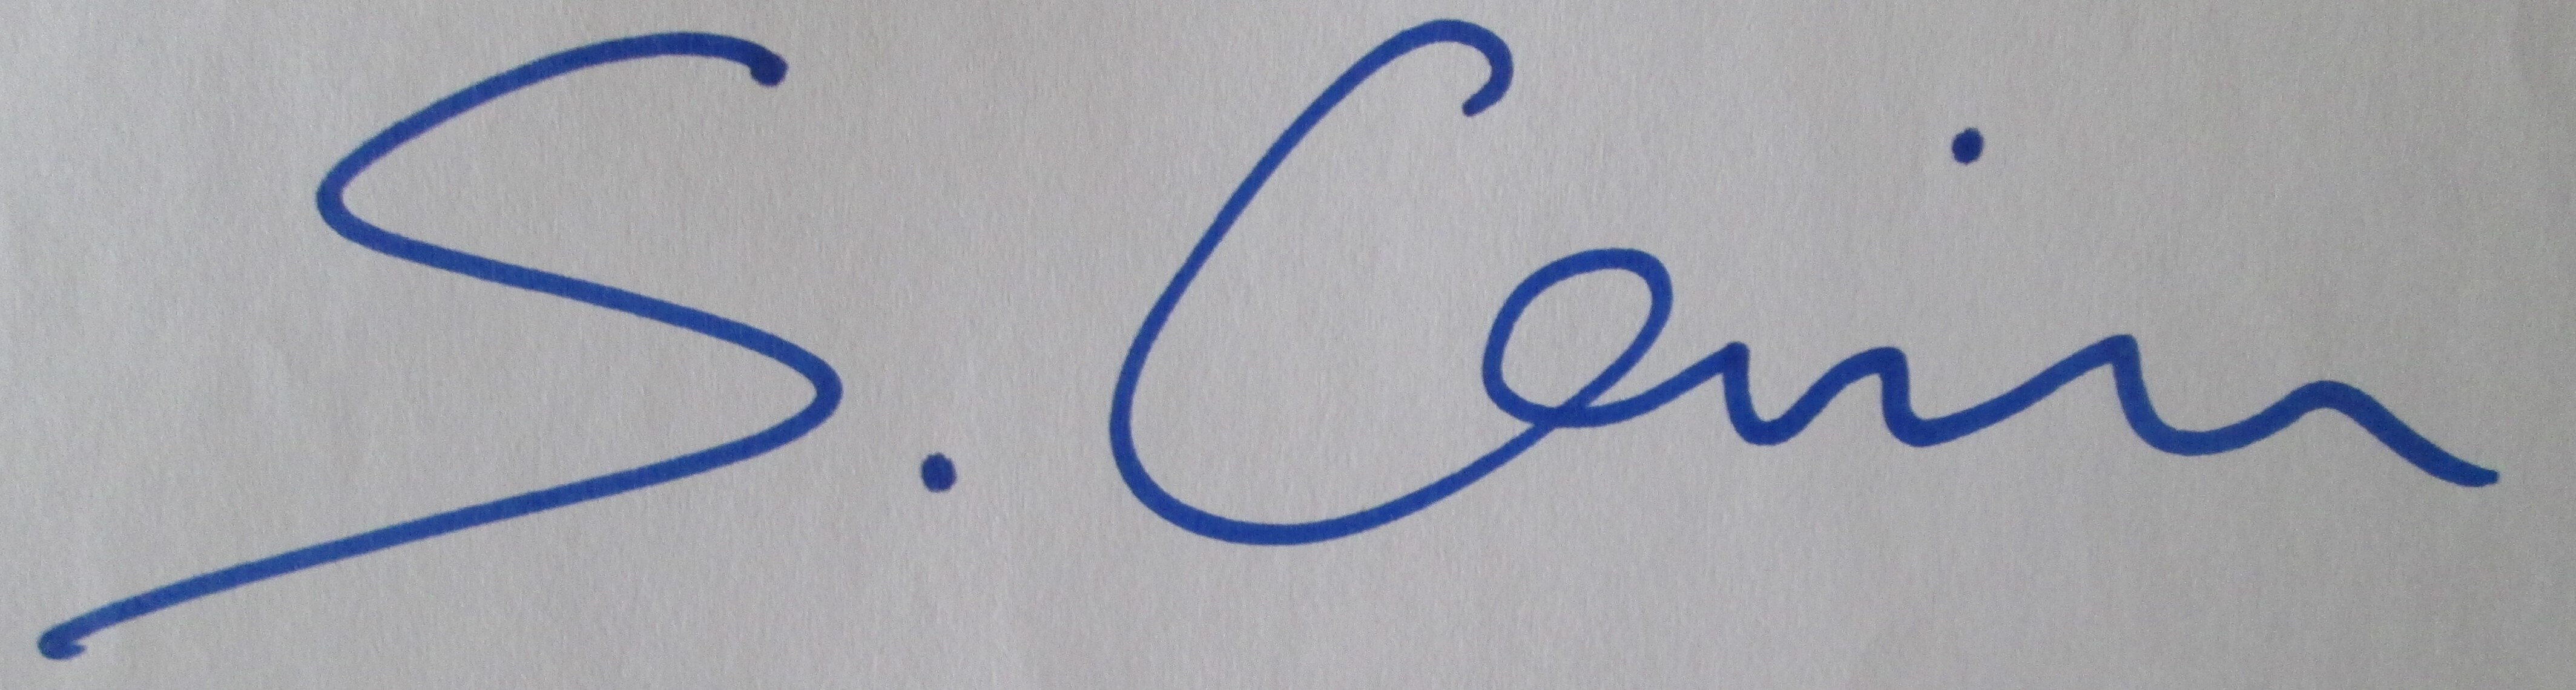
Signature of: sorin cerin